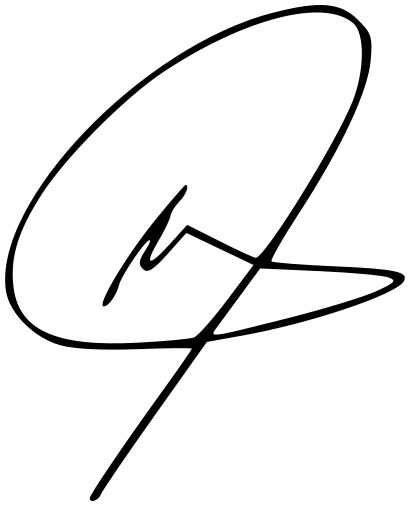
Signature of: john key